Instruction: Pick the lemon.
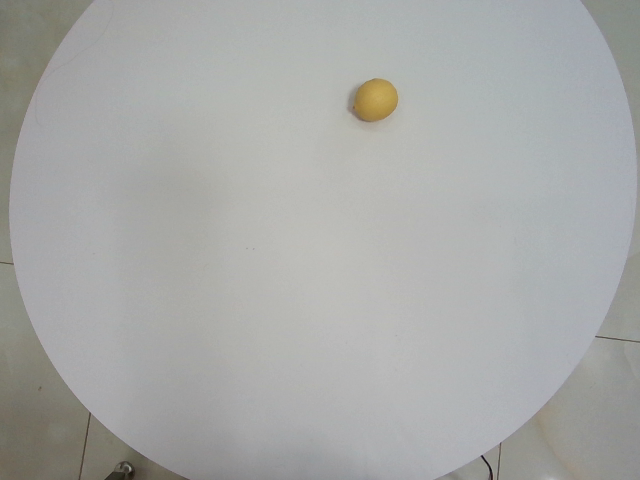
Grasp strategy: vertical